Question: What do the imaging results show?
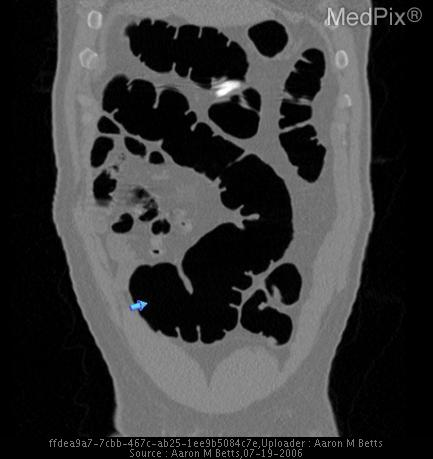
Answer: The imaging shows All of the small bowel loops are confined to right hemi-abdomen.
The Cecum is in a normal RLQ anatomical position.
The Colon is mostly in left hemi-abdomen, and the ascending colon deviates to the left. Virtual colonoscopy coronal reconstruction showing:
• Loops of small bowel in right hemiabdomen
• Majority of colon occupying left hemiabdomen
• Leftward deviation of ascending colon
• Cecum in anatomical position.